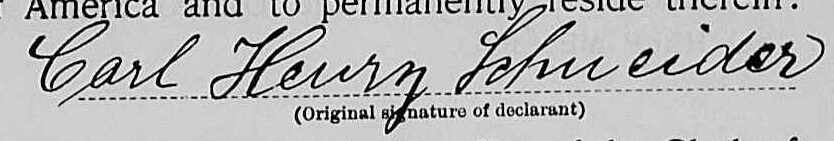
Signature of: carl henry schneider